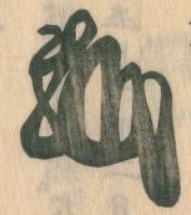
Signature of: hōjō sadayuki